Question: How is the history relevant to the case?
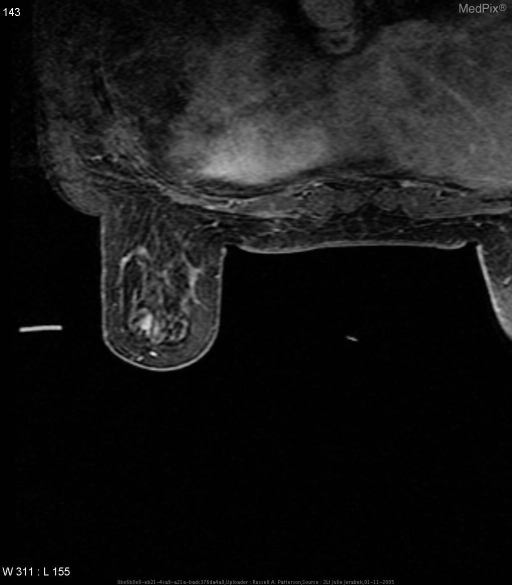
Answer: The patient's history of History (can include gestational age, or age in days, weeks, months): 59 y/o female with focal left breast pain x 2-3 months with increased risk by the Gail model.  Mammogram was normal.  Breast ultrasound was normal without any evidence of mass or cystic structure. is key in understanding the case.